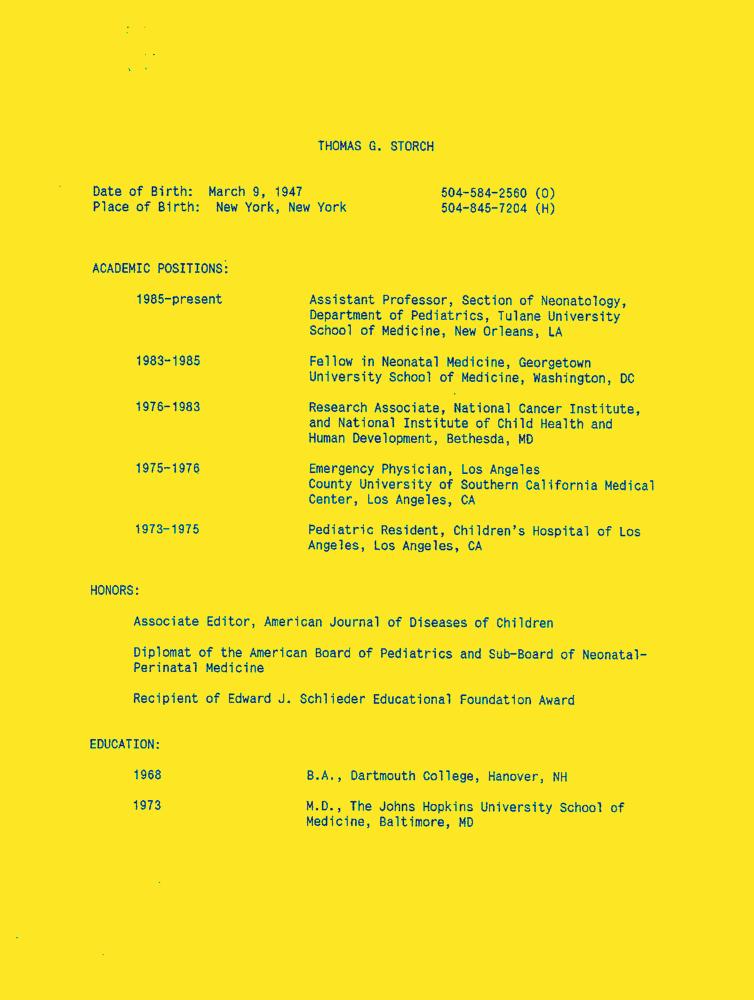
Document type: Resume-Doc